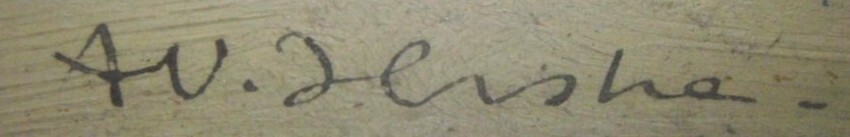
Signature of: alexandr vladimír hrska